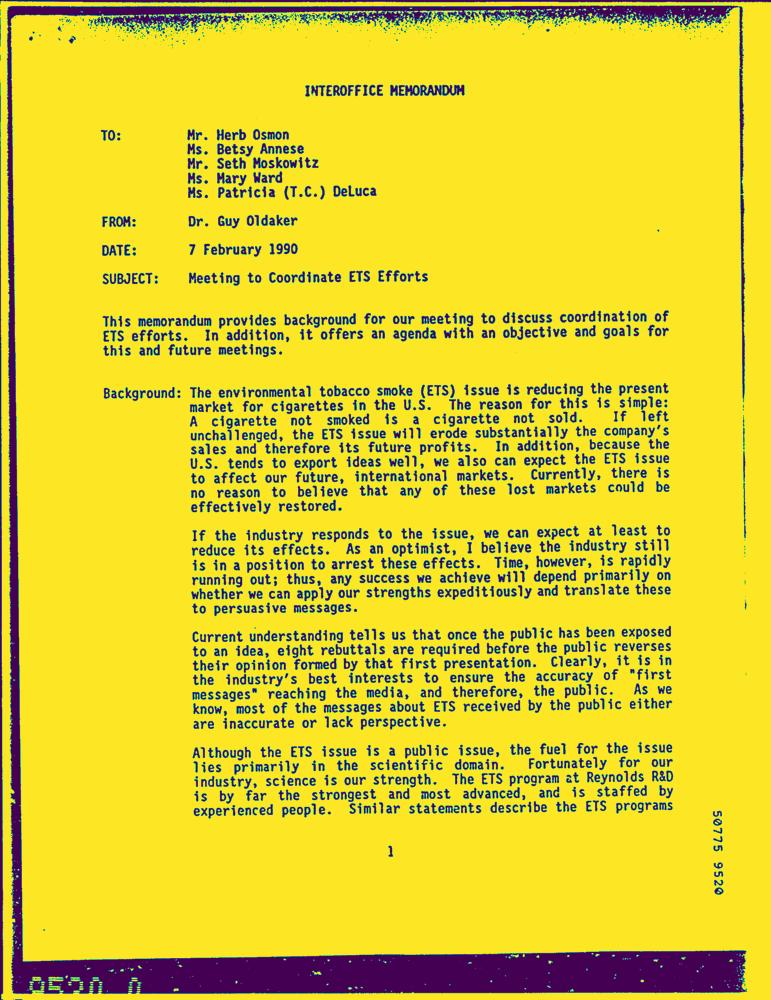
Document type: Letter-Doc